Question: How does the patient history play a role?
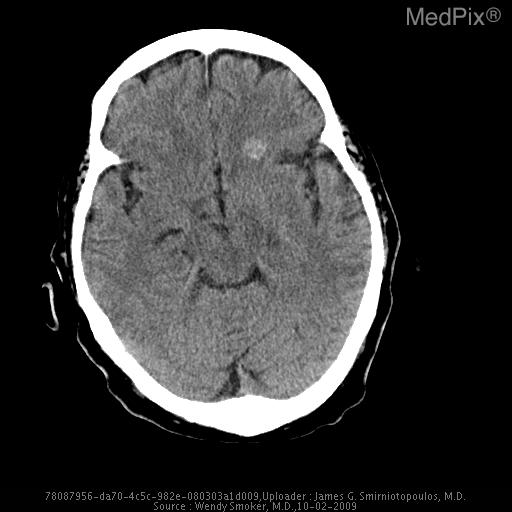
Answer: The patient's history of 76 y.o. woman who fell; LOC; no trauma to head; twisted ankle is key in understanding the case.